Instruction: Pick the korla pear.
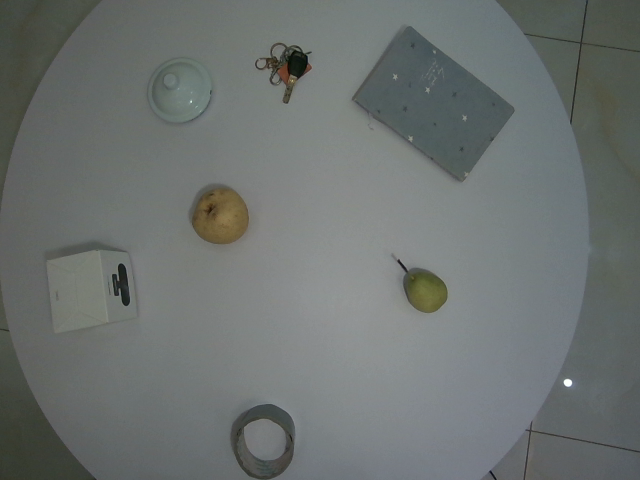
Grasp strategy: vertical